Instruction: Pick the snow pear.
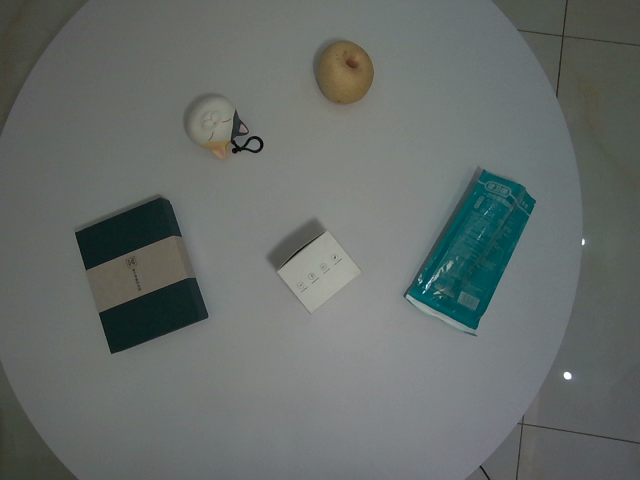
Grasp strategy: vertical